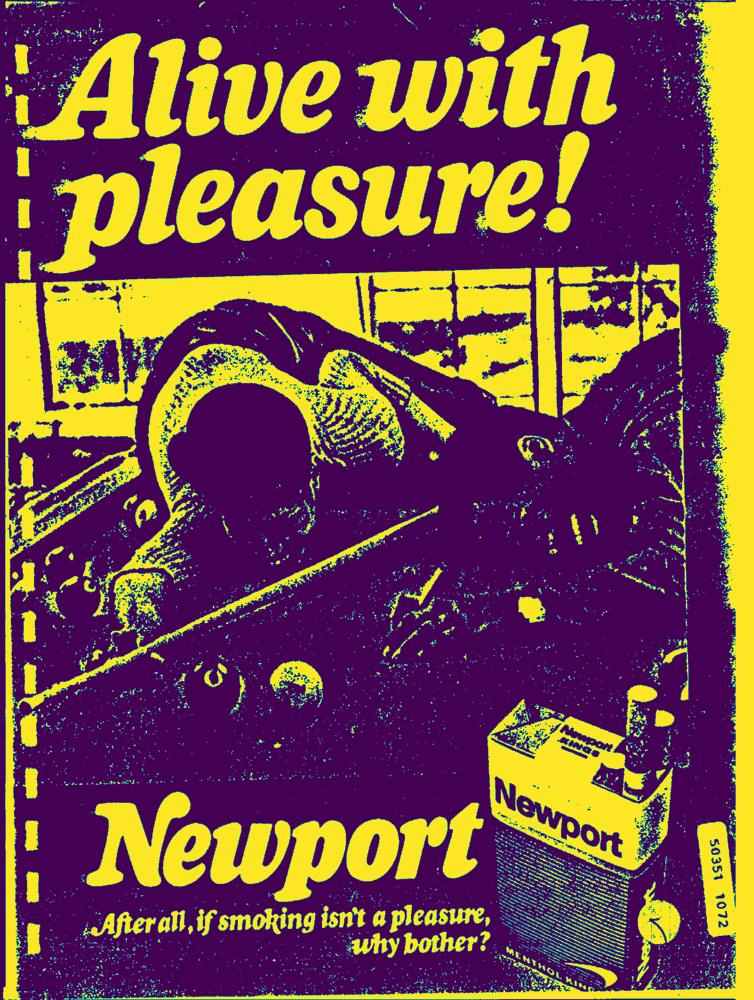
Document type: AD